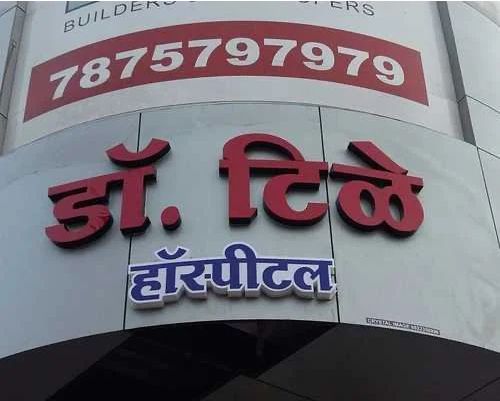
Language: marathi
Transcription: टिळे डॉ. हॉस्पीटल